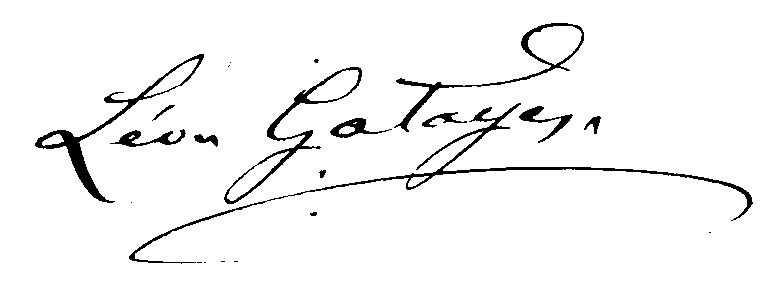
Signature of: joseph léon gatayes